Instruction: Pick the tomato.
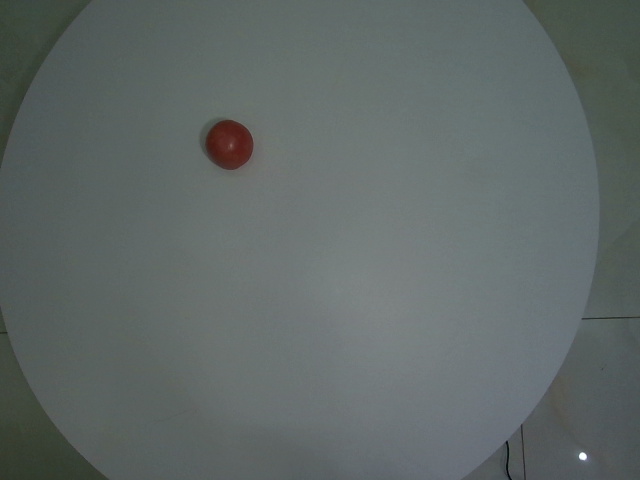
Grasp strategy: vertical